Question: What tax district, tax-rate area, or tax area code is specified in the document?
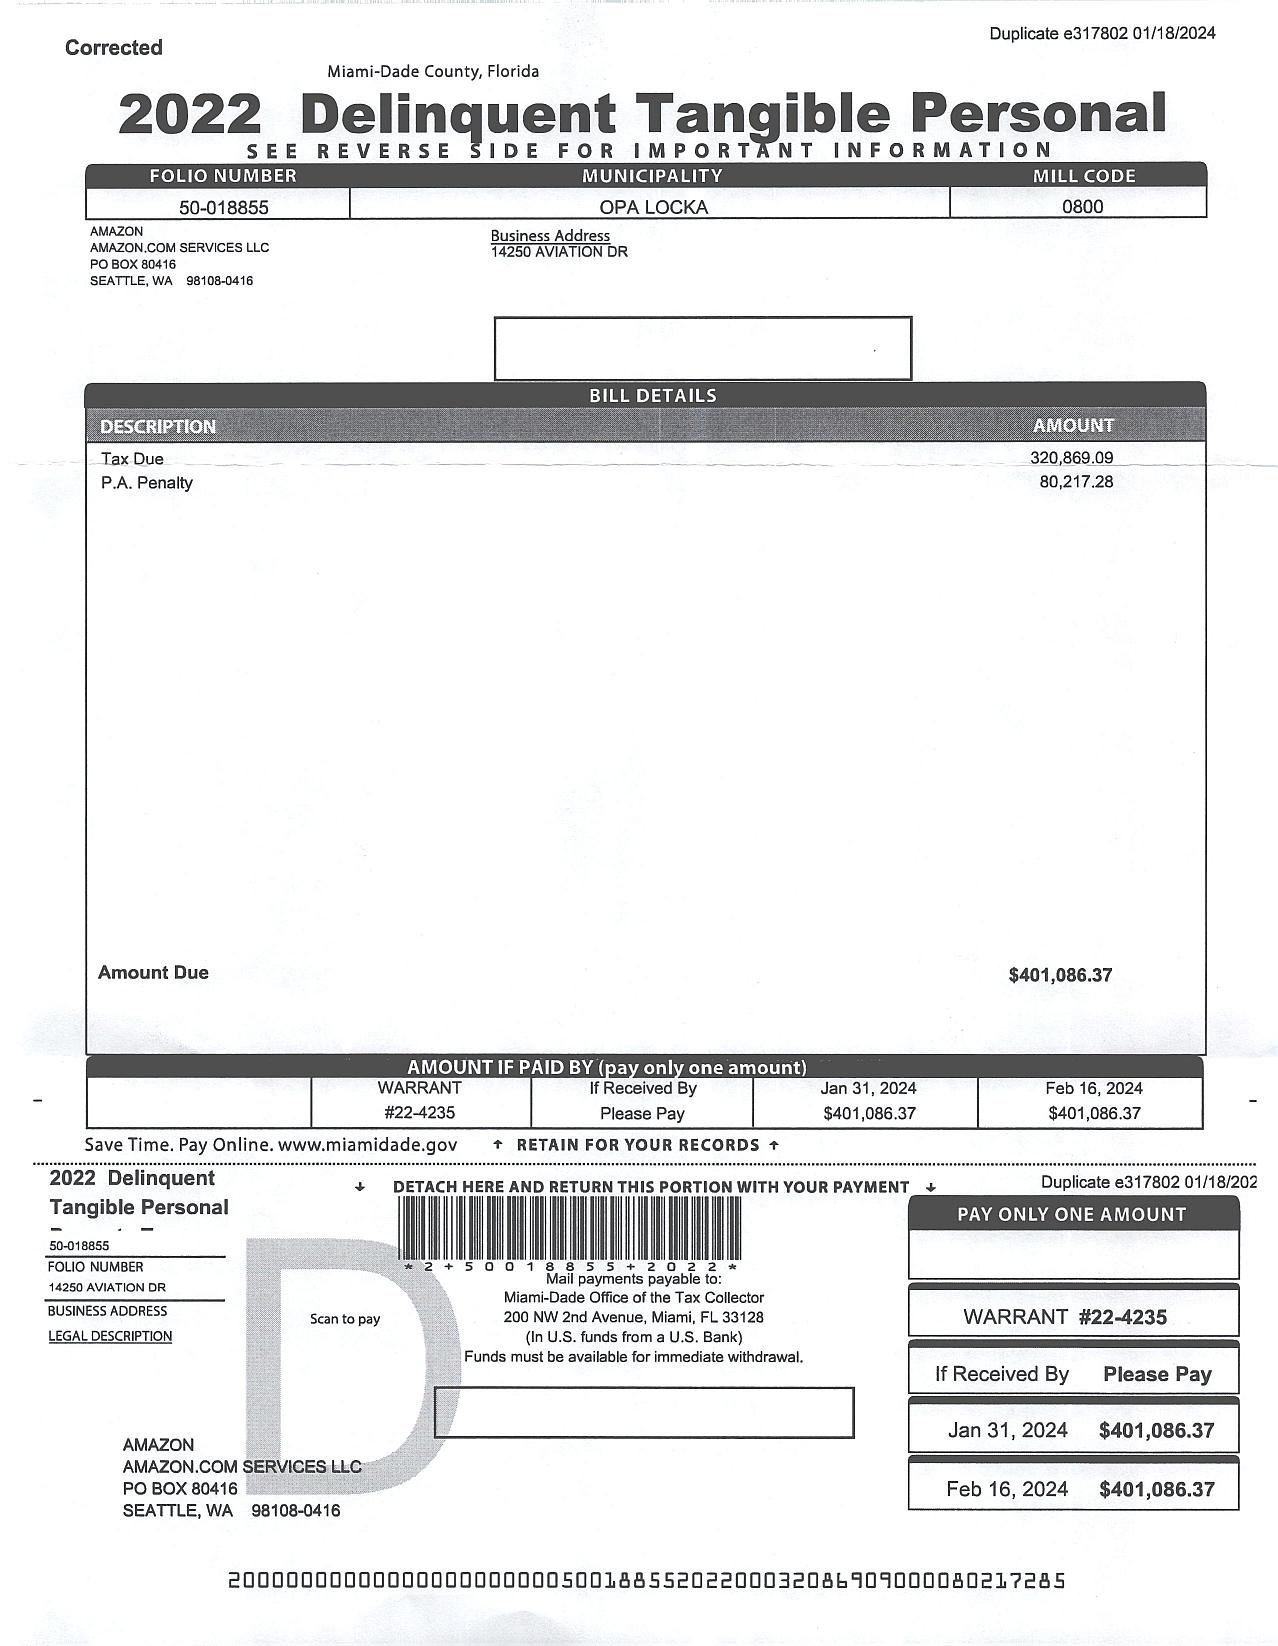
Answer: "0800"